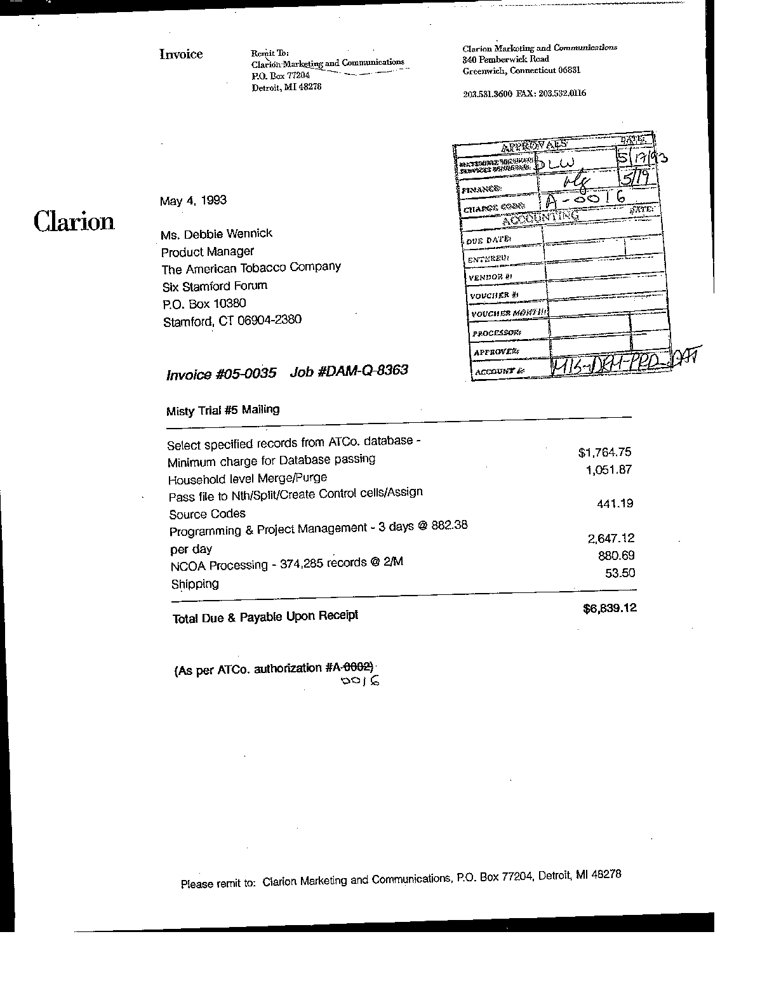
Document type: Invoice